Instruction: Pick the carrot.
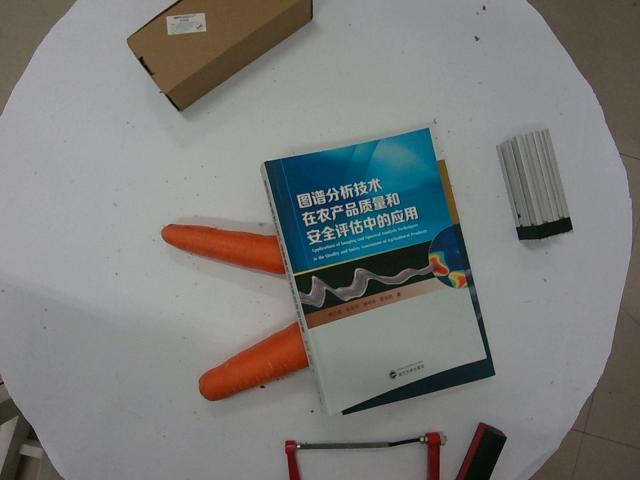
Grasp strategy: vertical